Question: What are the imaging findings?
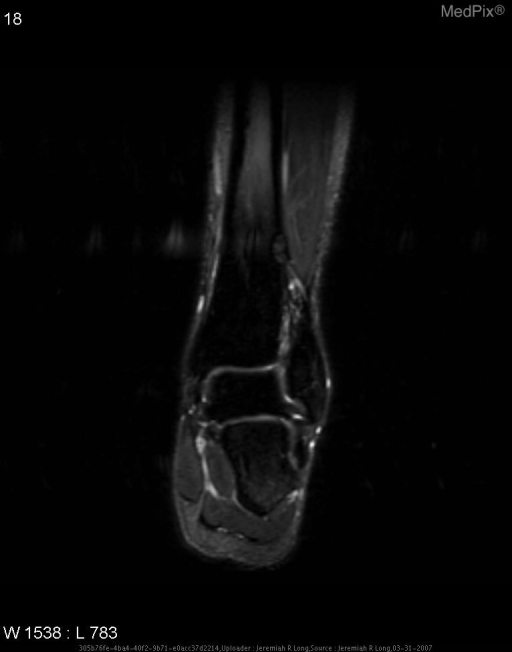
Answer: The imaging shows Frontal and lateral radiographs of the left ankle demonstrate a small longitudinal well circumscribed cortically based lytic lesion at the lateral aspect of the distal tibial metaphysis.  The lesion has sclerotic borders, somewhat scalloped inferiorly and medially, no periosteal reaction, and it has no appreciable associated soft tissue abnormality.  There is no fracture or dislocation.

Selected MRI images demonstrate the lesion is isointense to muscle on both T1 and T2 weighted images, does not demonstrate fat supression.  It shows mild uniform enhancement with gadolinium.

The soft tissues and remainder of the osseous structures are unremarkable. Selected MRI images demonstrate that the lytic lesion is isointense in signal intensity to muscle on T1 and T2 weighted images, does not demonstrate fat supression and mildy enhances in a uniform fashion following gadolinium.  The soft tissues and remainder of the osseous structures are unremarkable..